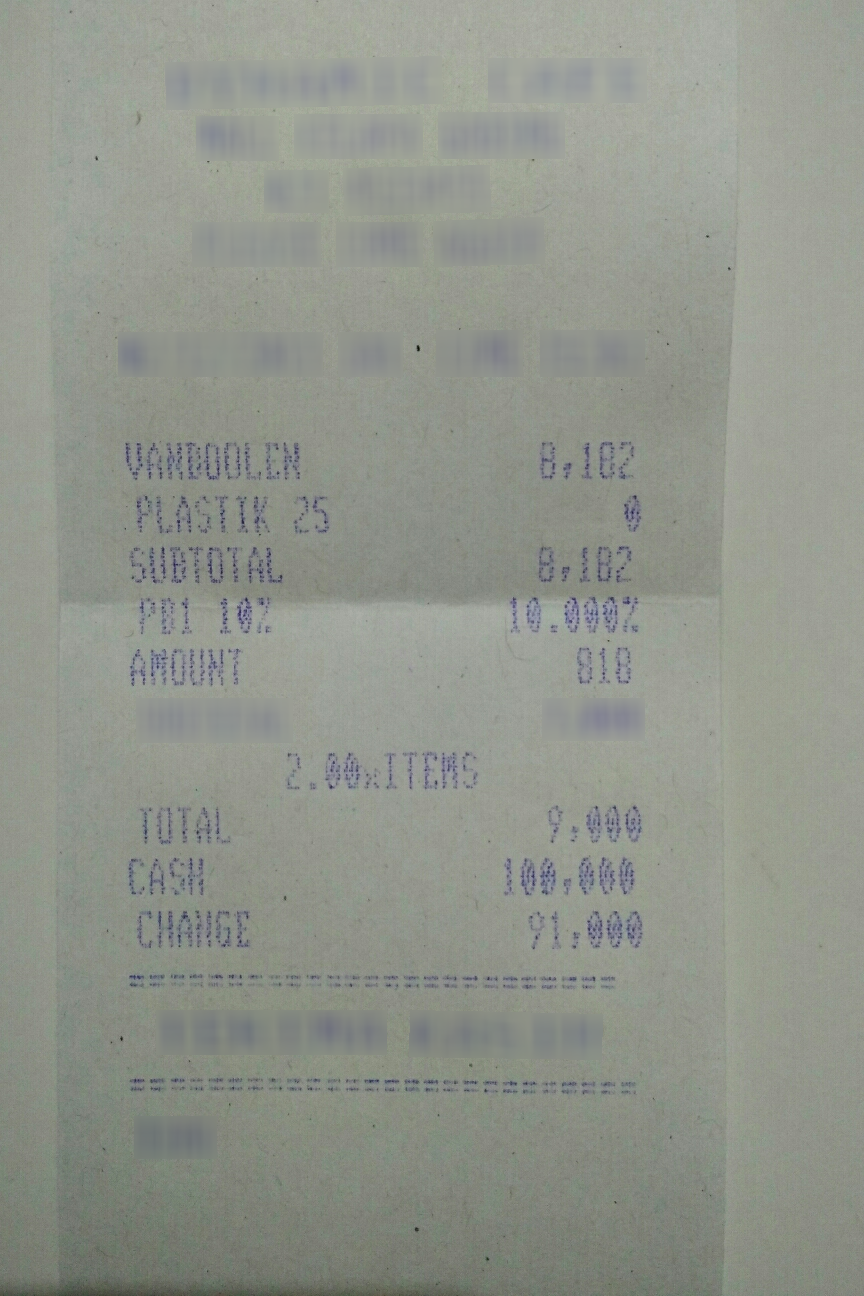
Number of items: 2
Subtotal: 8,182
Tax: 818
Total: 9,000
OCR text regions:
text: 2.00xITEMS
text: VANDOOLEN
text: 8,182
text: SUBTOTAL
text: 8,182
text: PB1
text: 10%
text: 10.0002
text: AMOUNT
text: 818
text: TOTAL
text: 9,000
text: CASH
text: 100,000
text: CHANGE
text: 91,000
text: PLASTIK
text: 25
text: 0